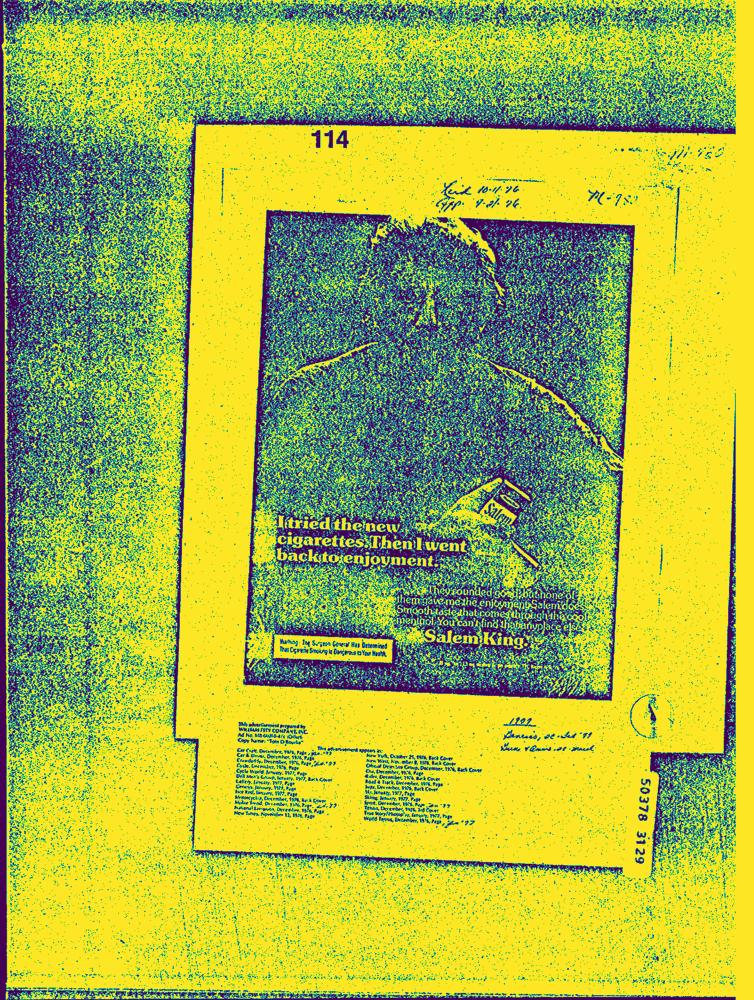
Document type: AD